Question: What type of tax is indicated in the document, personal property or real estate?
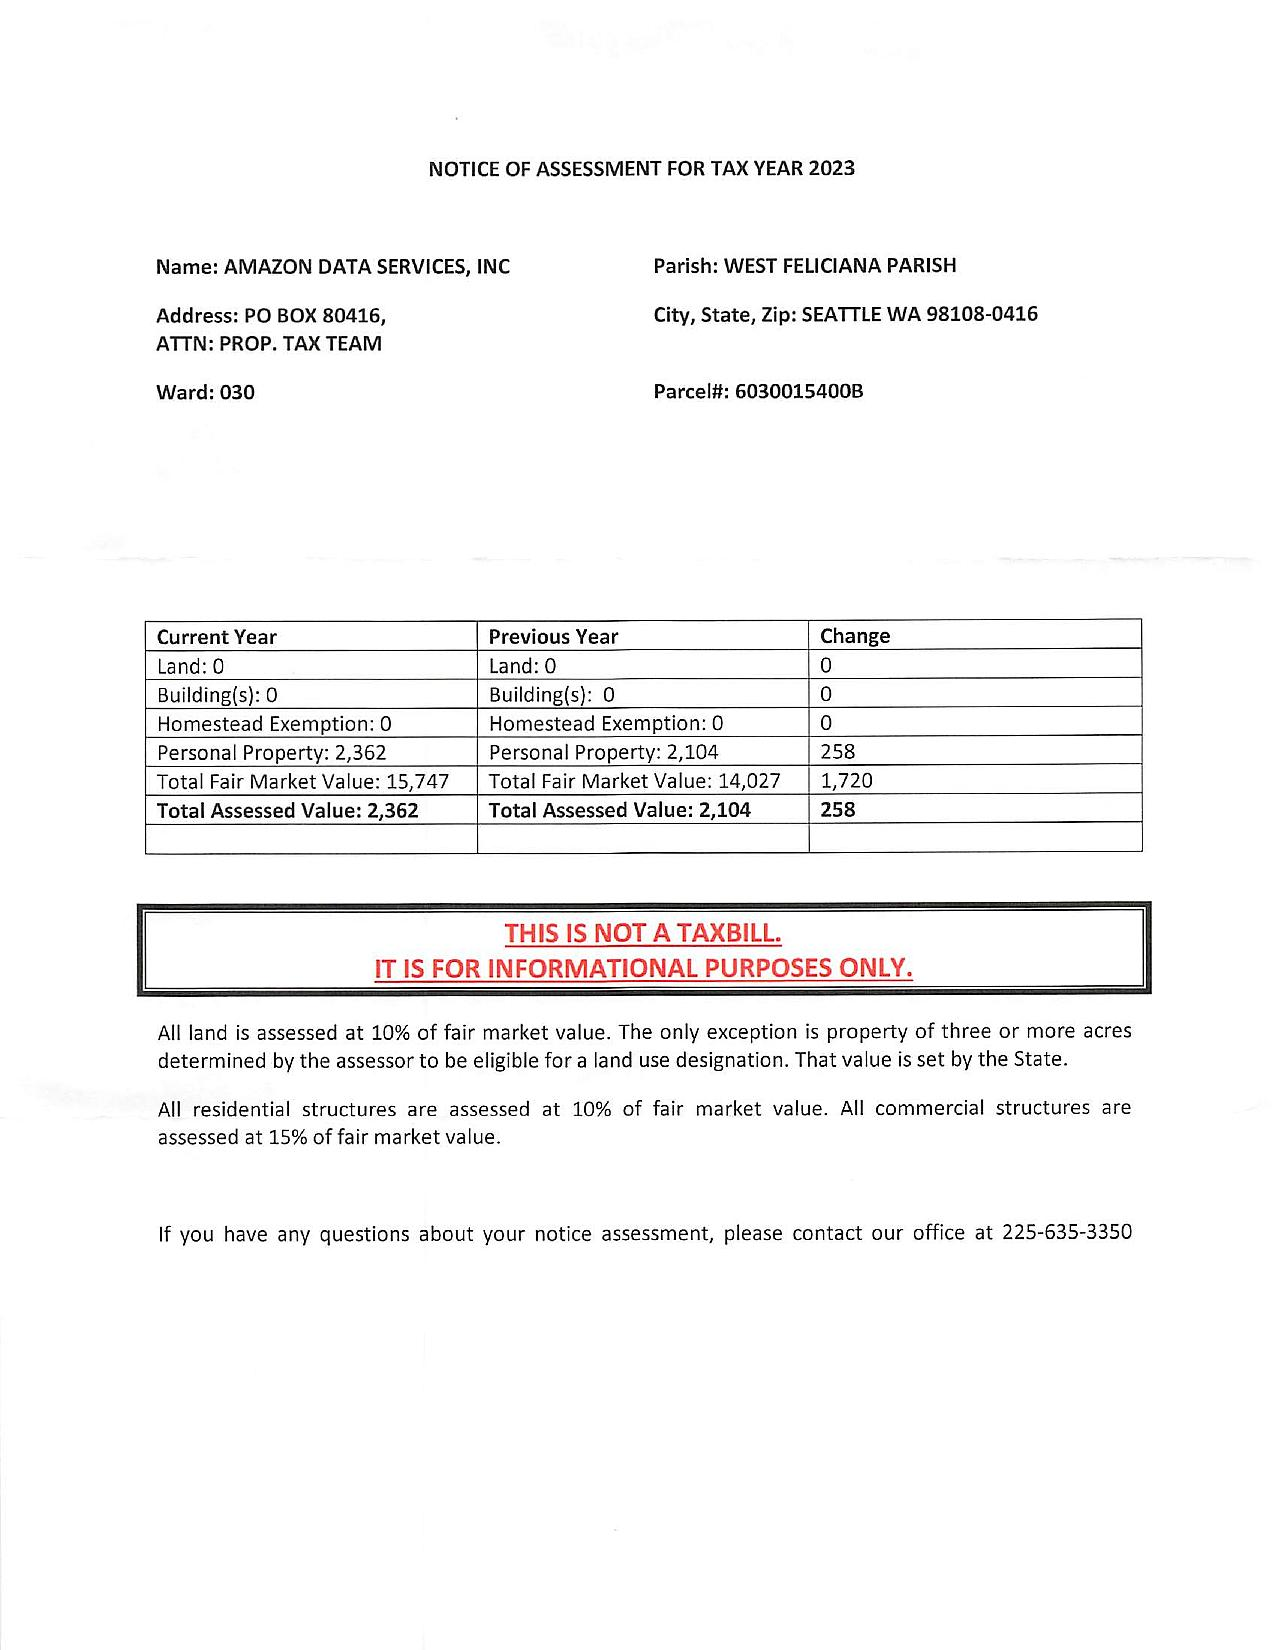
Answer: "Personal Property"